Question: What is the name of the tenant mentioned in the document?
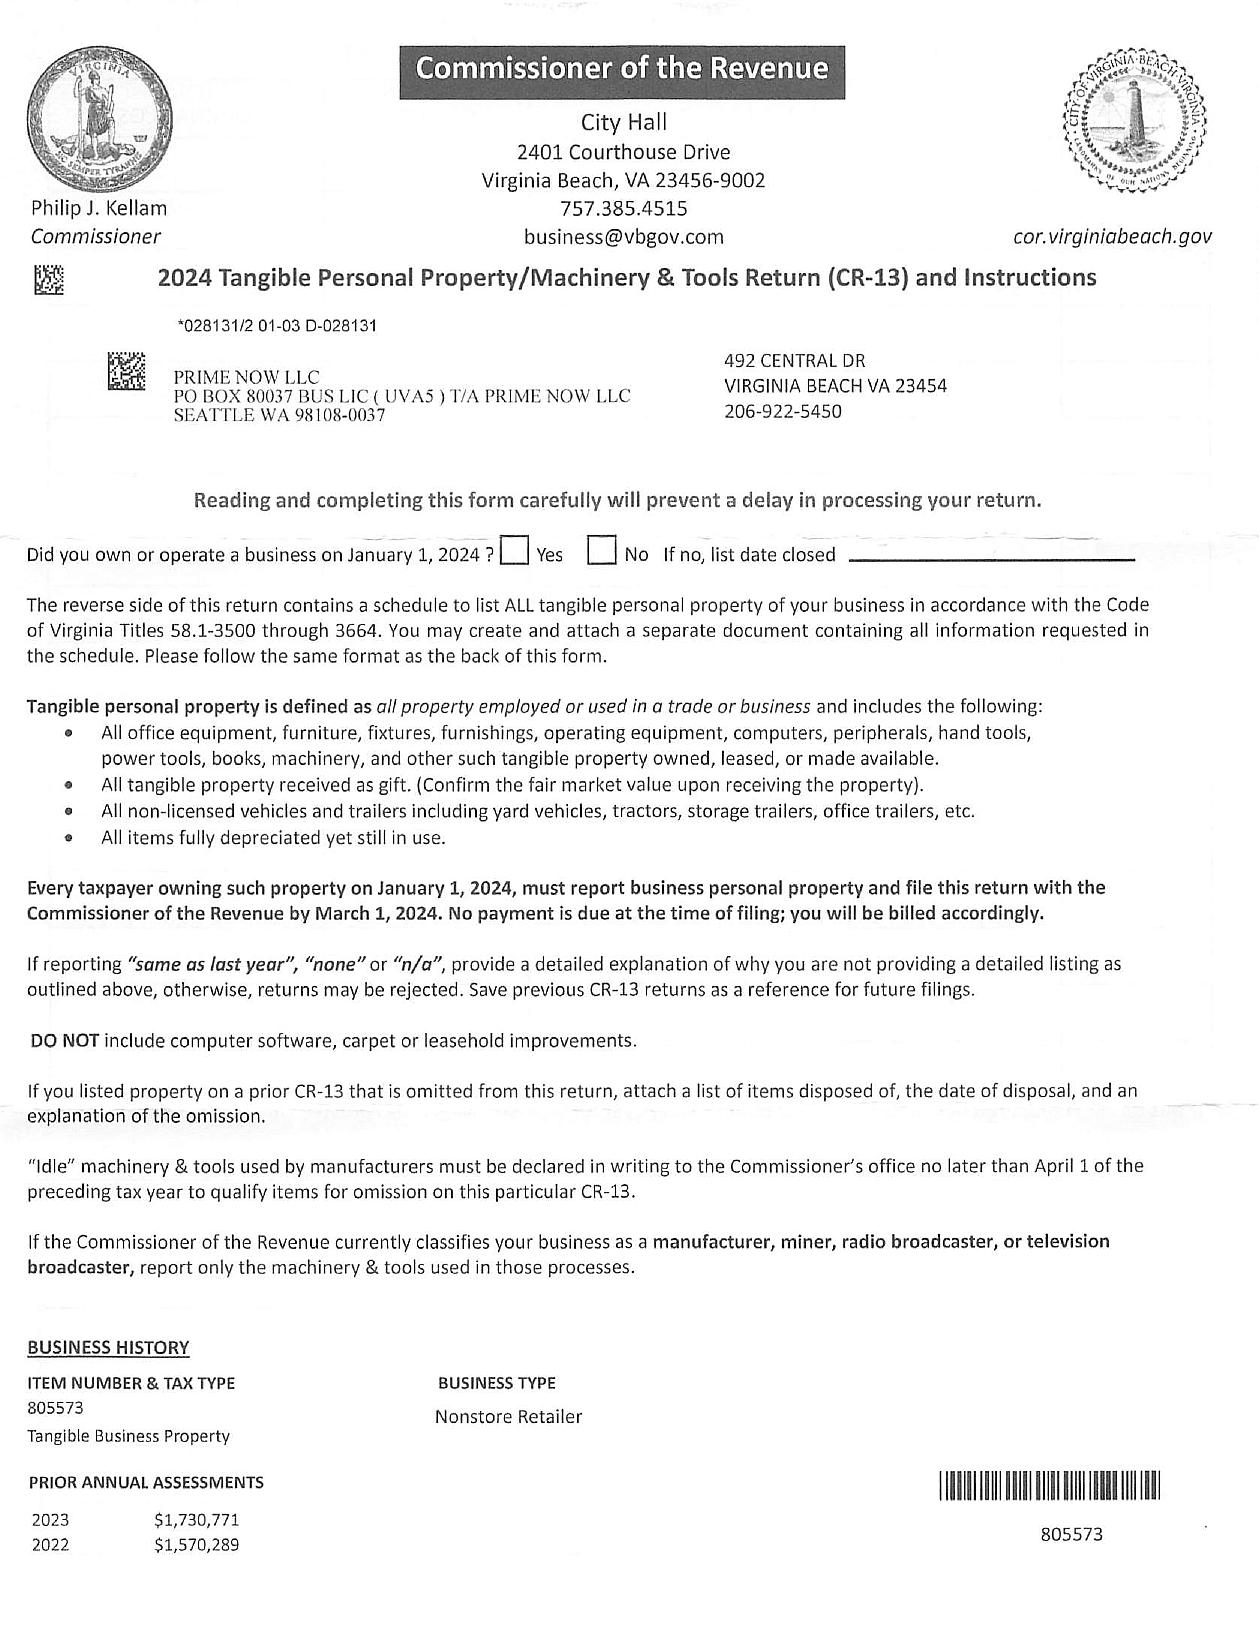
Answer: "PRIME NOW LLC"